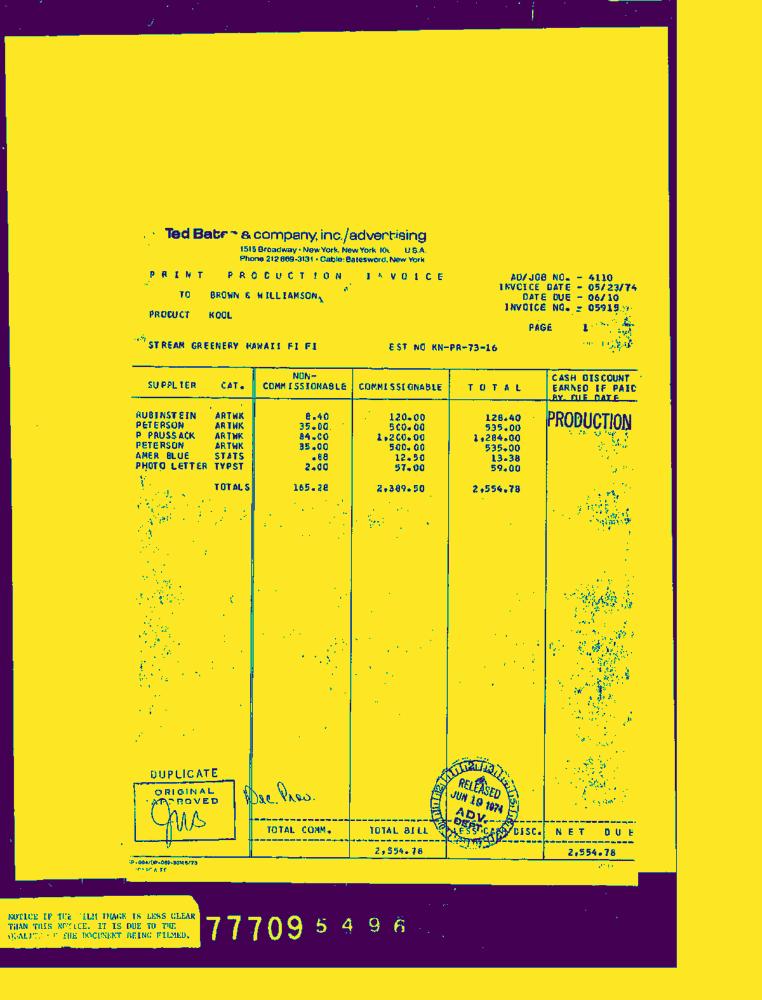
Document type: Invoice-Doc